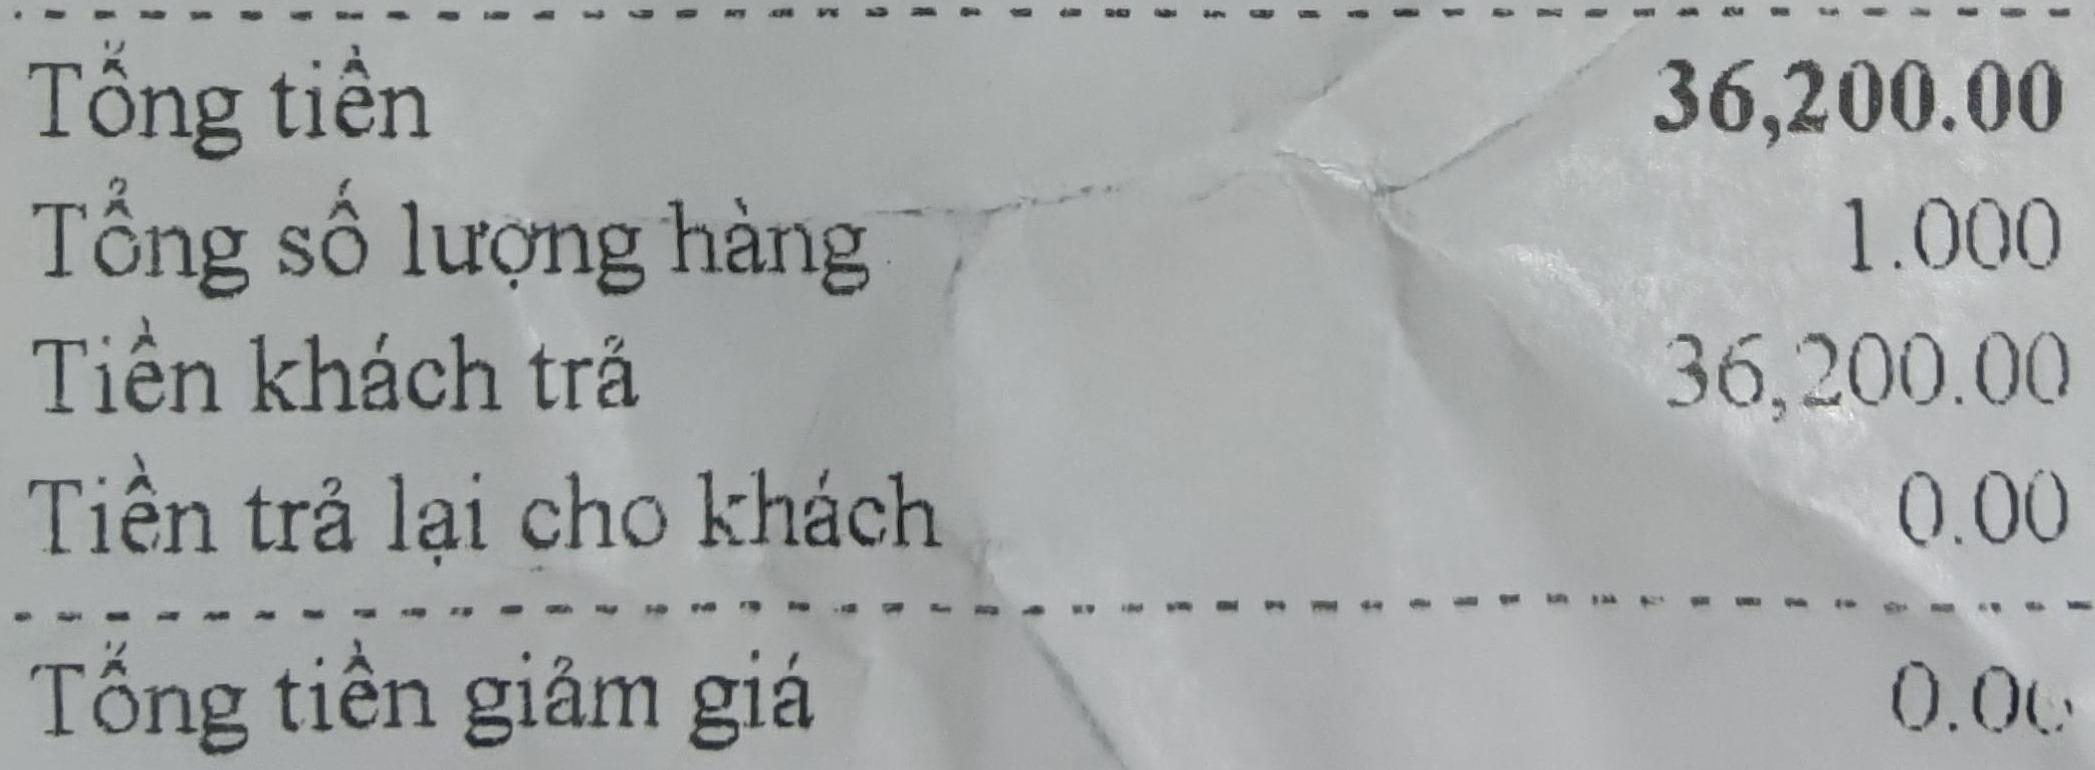
Tổng tiền 36,200.00
Tổng số lượng hàng 1.000
Tiền khách trả 36,200.00
Tiền trả lại cho khách 0.00
Tổng tiền giảm giá 0.00